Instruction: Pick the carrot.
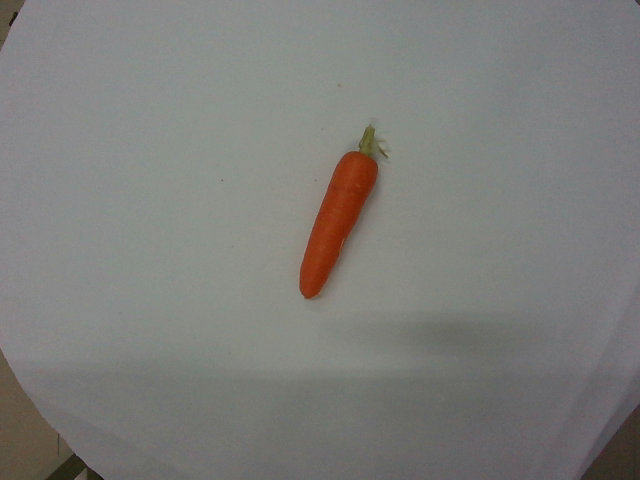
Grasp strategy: vertical